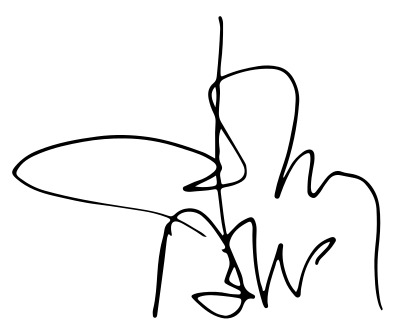
Signature of: johnny depp